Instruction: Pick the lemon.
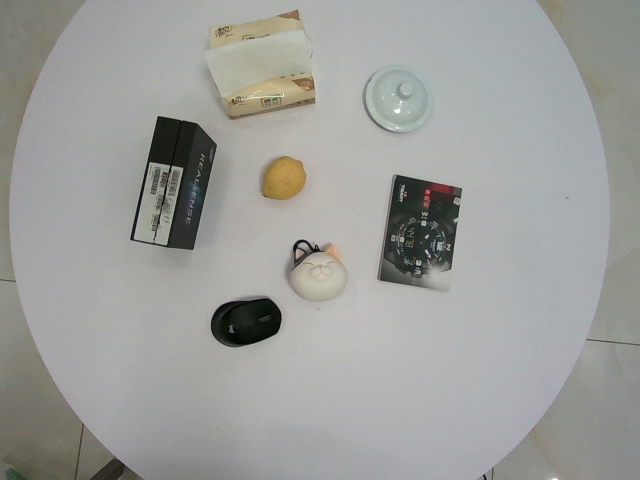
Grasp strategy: vertical